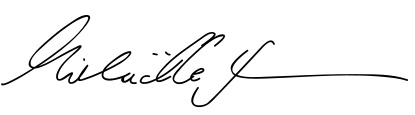
Signature of: michaëlle jean